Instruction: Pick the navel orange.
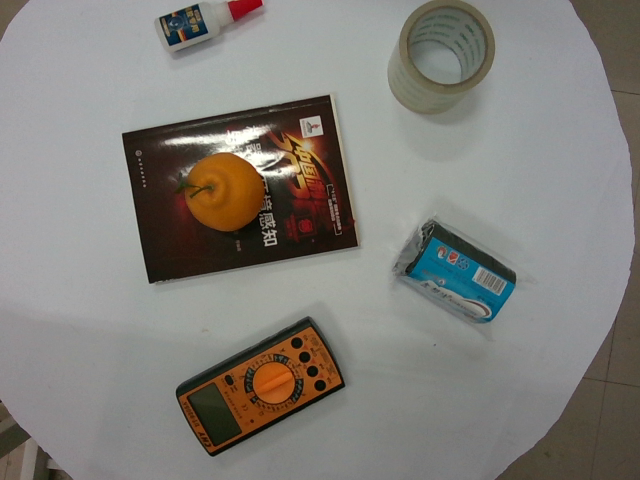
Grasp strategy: vertical